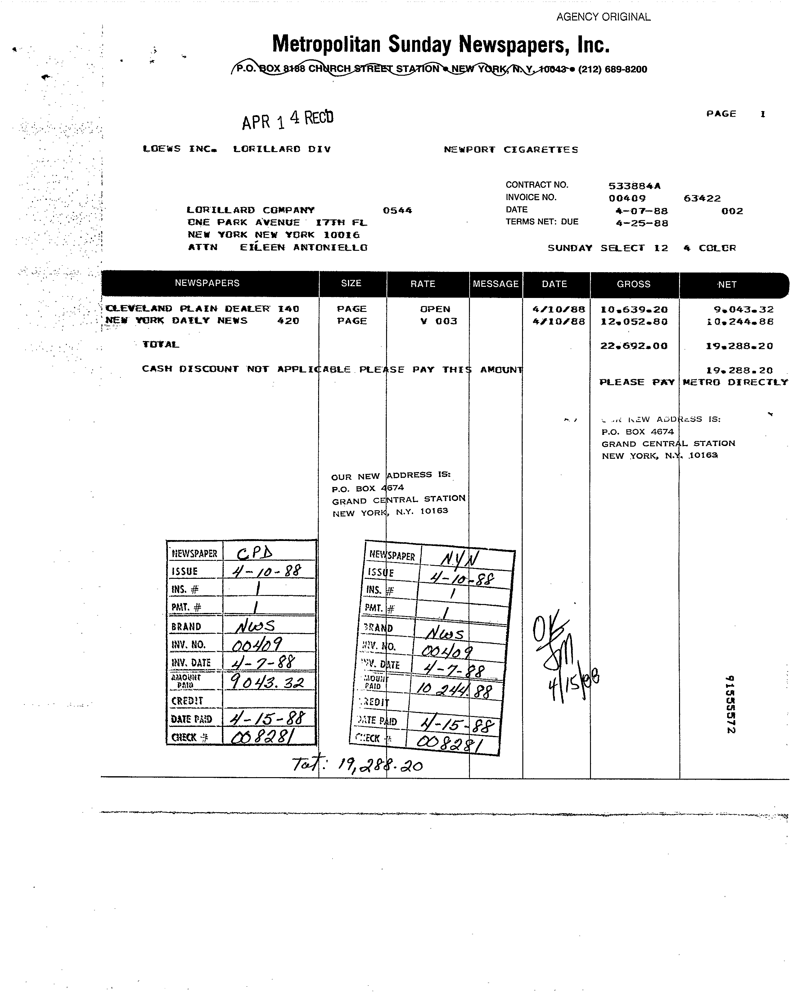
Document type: Invoice